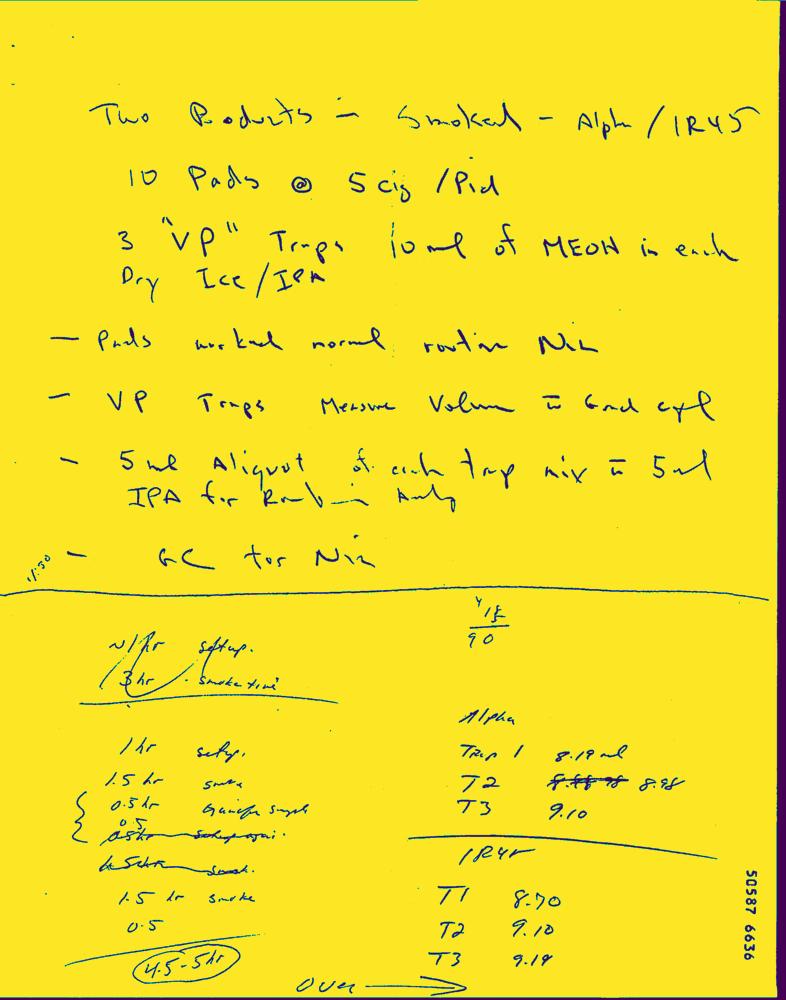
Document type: Hand-Written